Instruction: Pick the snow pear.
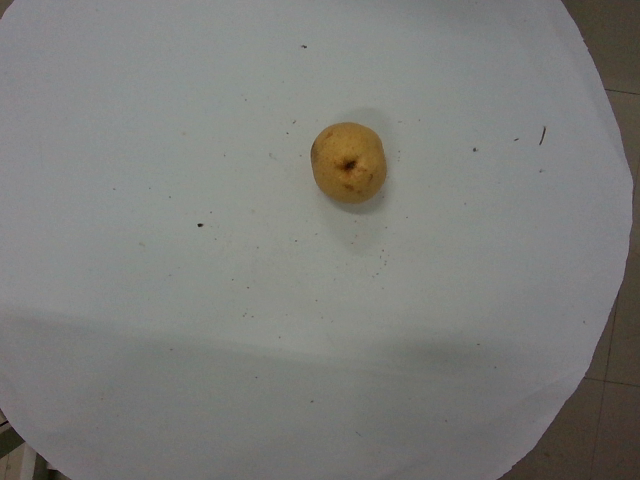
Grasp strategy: vertical